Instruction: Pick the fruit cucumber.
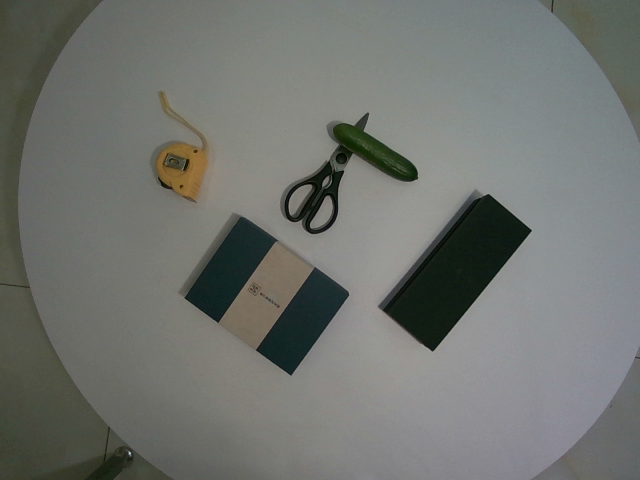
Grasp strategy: vertical